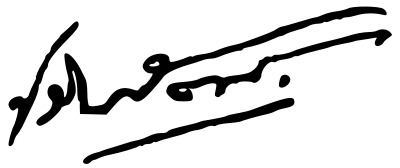
Signature of: paribatra sukhumbandhu